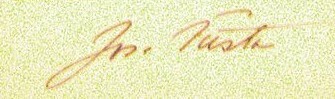
Signature of: josef šusta